Question: How is the property described in the document?
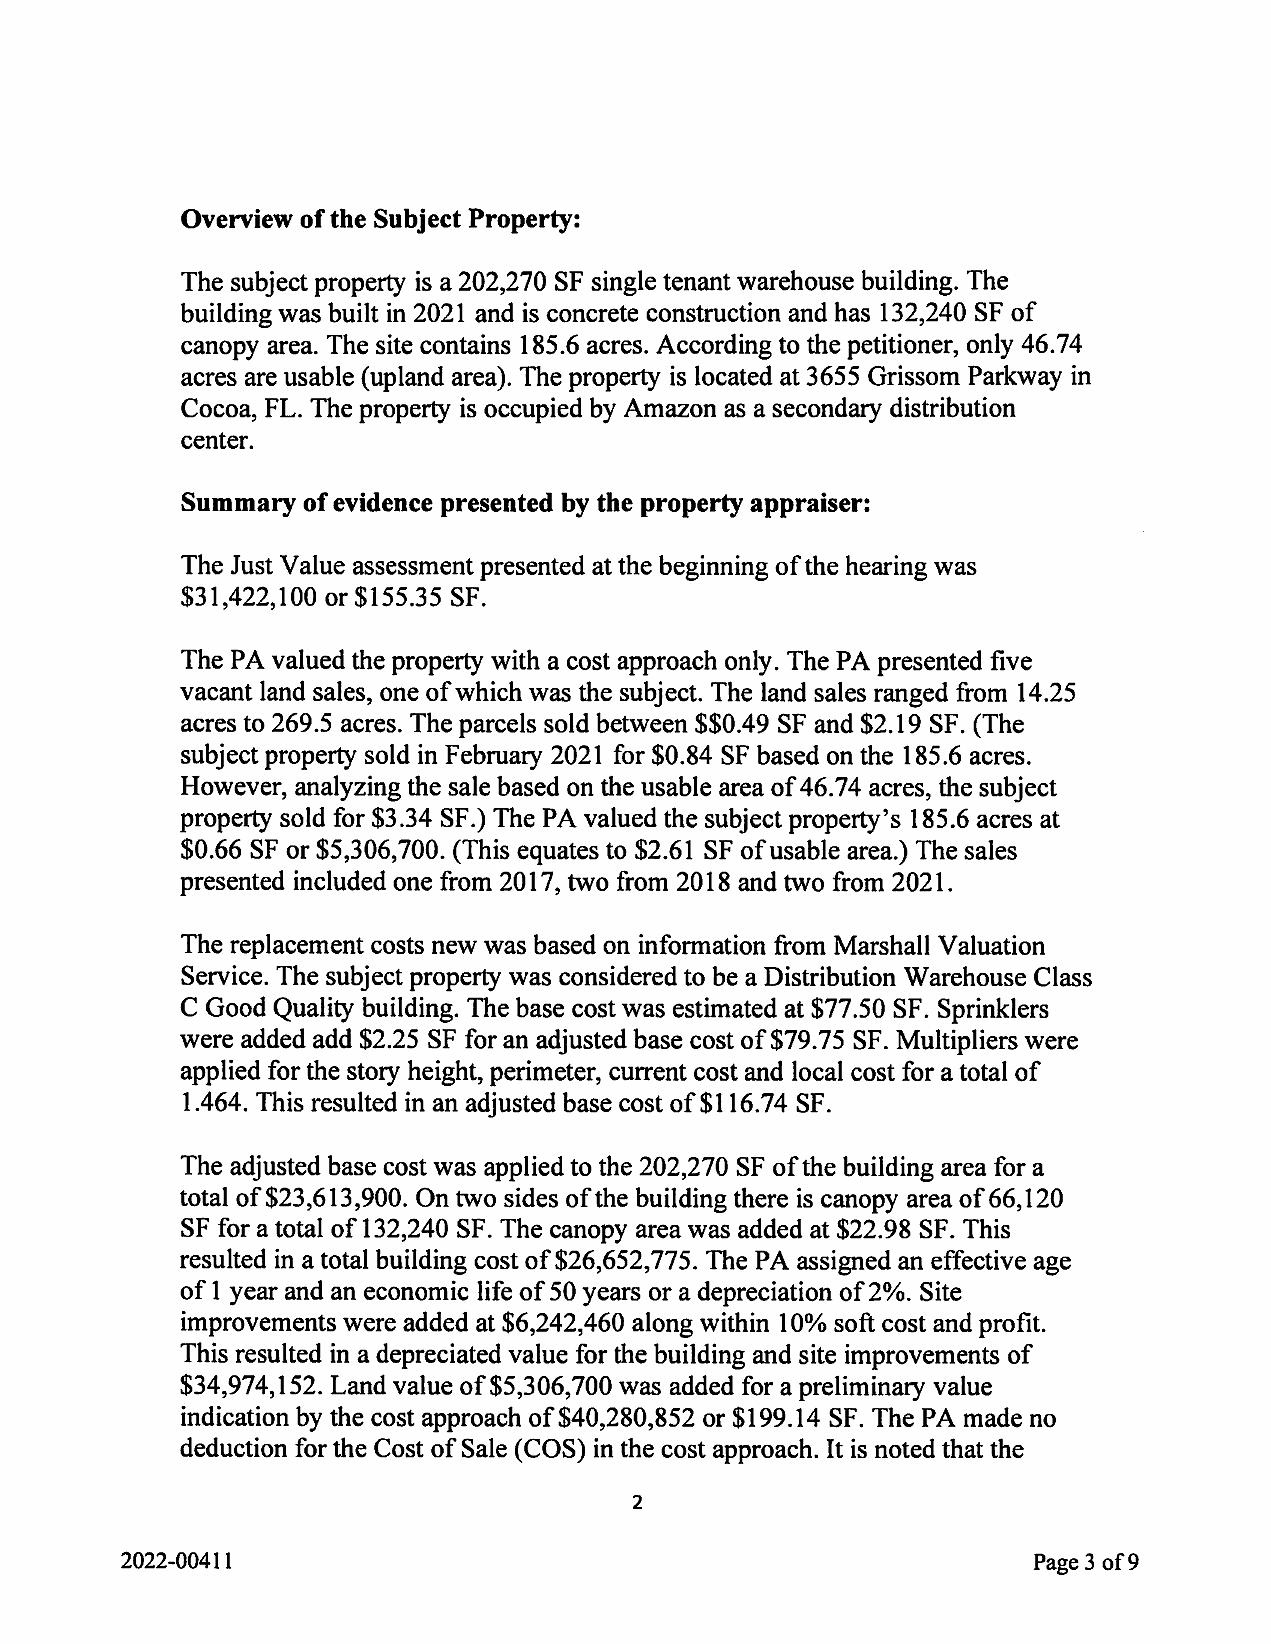
Answer: "202,270 SF single tenant warehouse building"